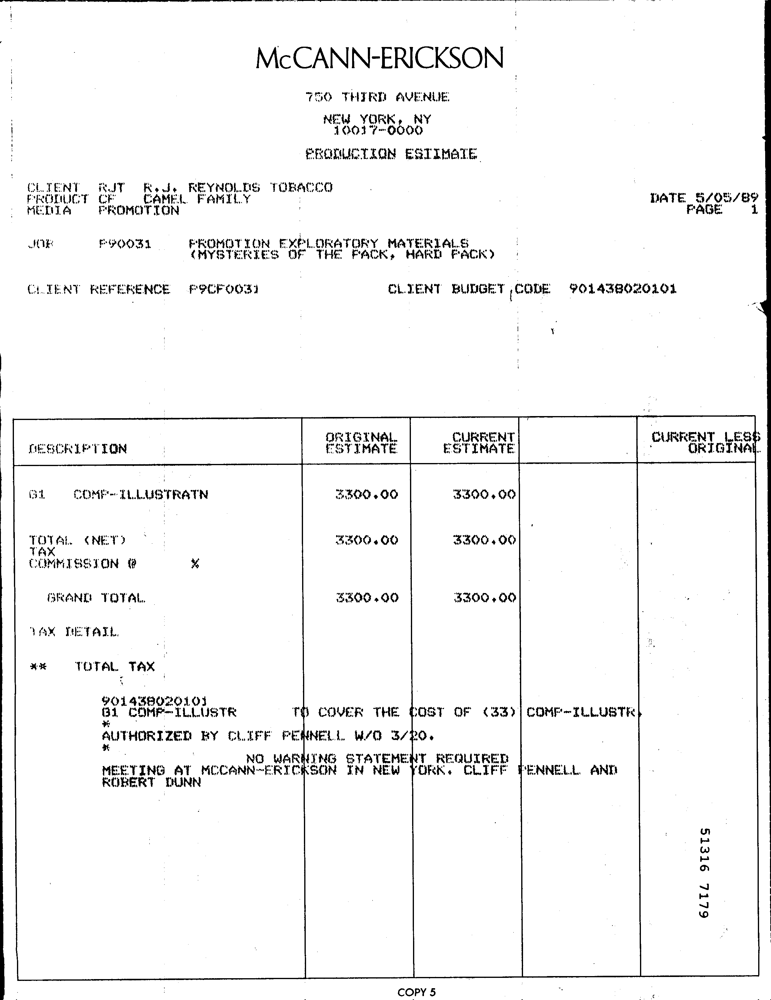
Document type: Invoice